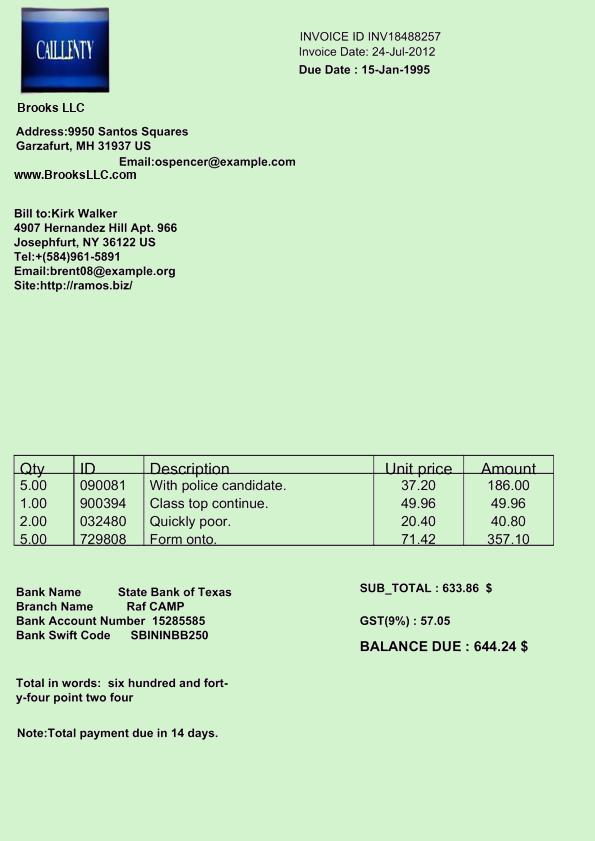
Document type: Invoice